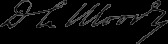
Signature of: dwight lyman moody